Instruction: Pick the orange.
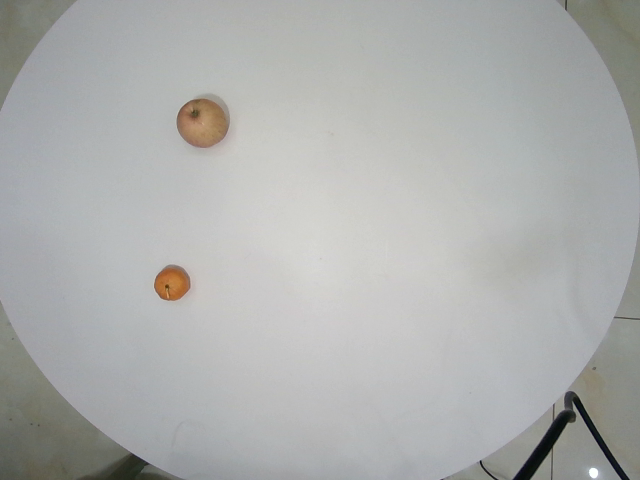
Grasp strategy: vertical